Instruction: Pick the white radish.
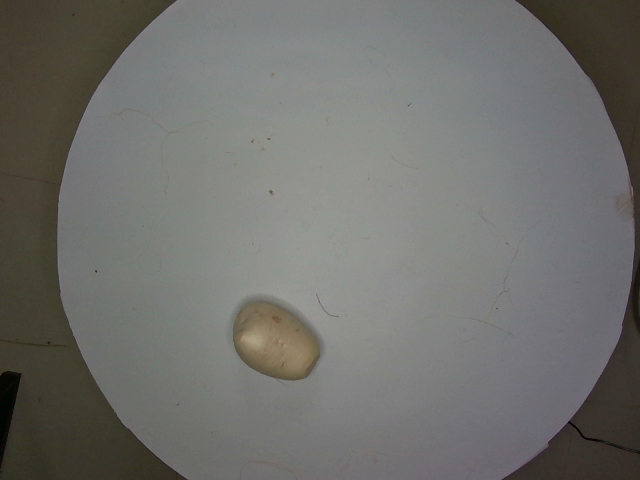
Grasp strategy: vertical